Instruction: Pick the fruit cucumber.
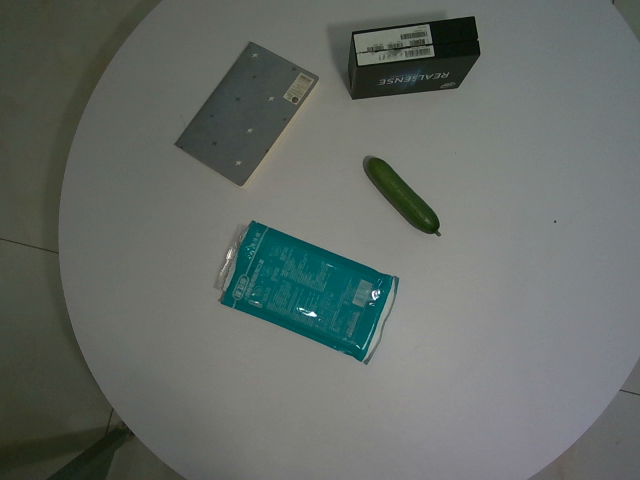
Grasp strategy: vertical